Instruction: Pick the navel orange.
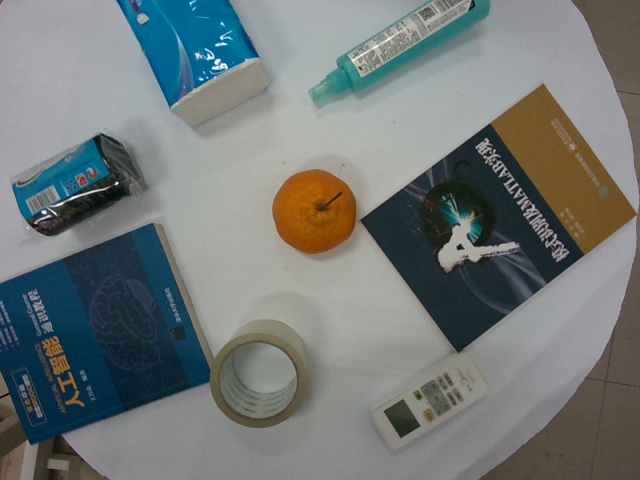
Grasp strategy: vertical